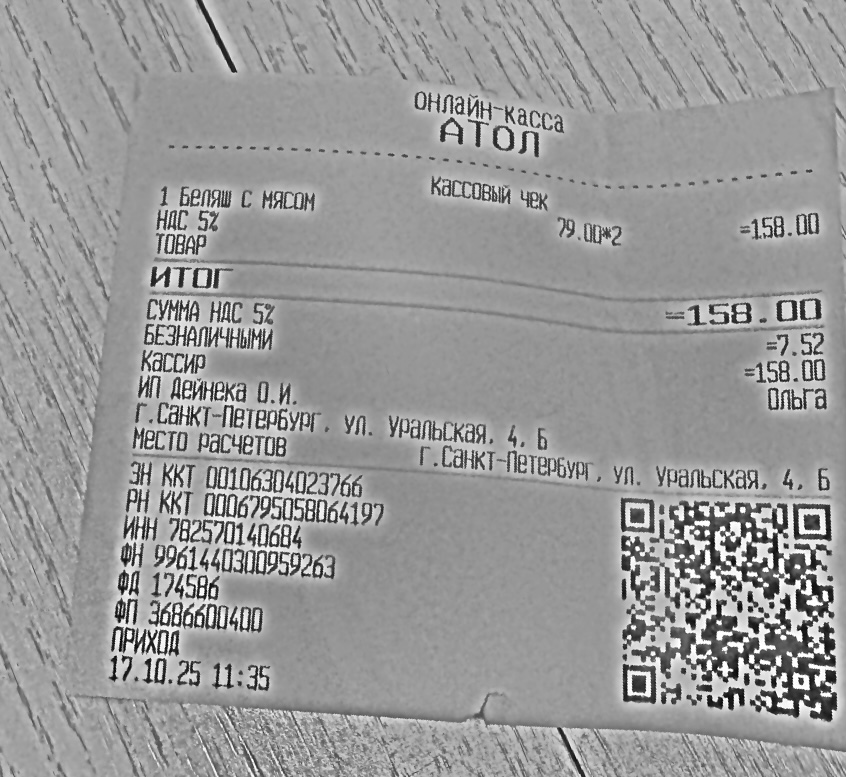
Продавец: ИП Дейнека О.И.
ИНН: 782570140684
Дата: 17.10.25
Товары: 1 Беляш с мясом
Количество: 2
Цена: 79.00
Сумма: 158.00
Итого: 158.00